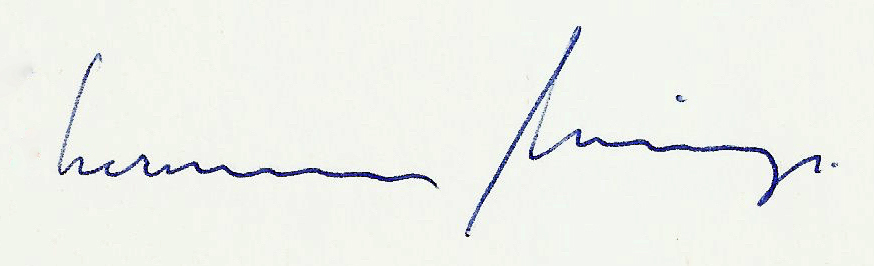
Signature of: hermann krings